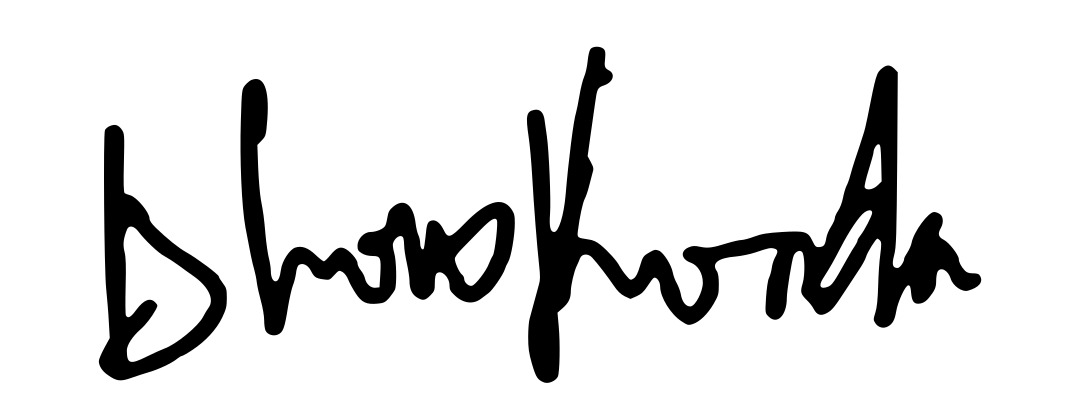
Signature of: ishirō honda